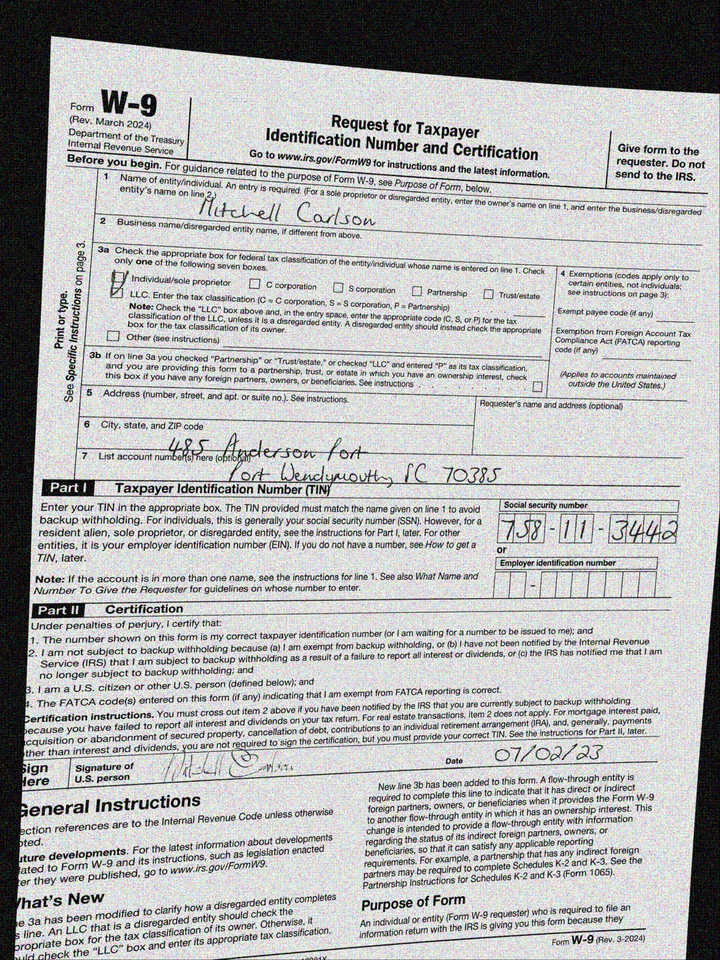
adr1: 485 Anderson Port
adr2: Port Wendymouth, SC 70385
cbx: yes
ssn: 758113442
enm: Mitchell Carlson
sdt: 07/02/23